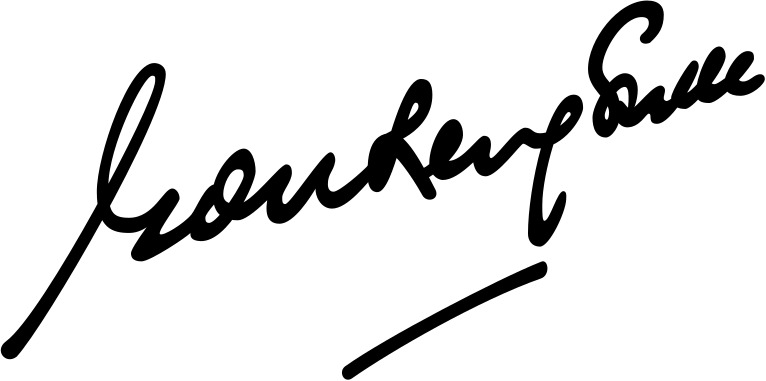
Signature of: goh keng swee